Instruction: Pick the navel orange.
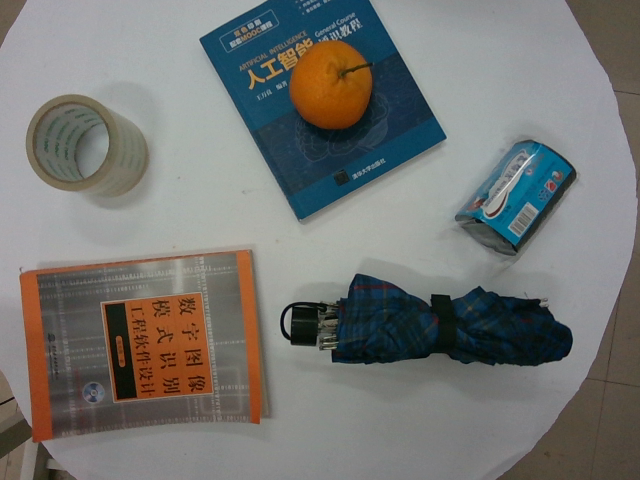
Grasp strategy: vertical